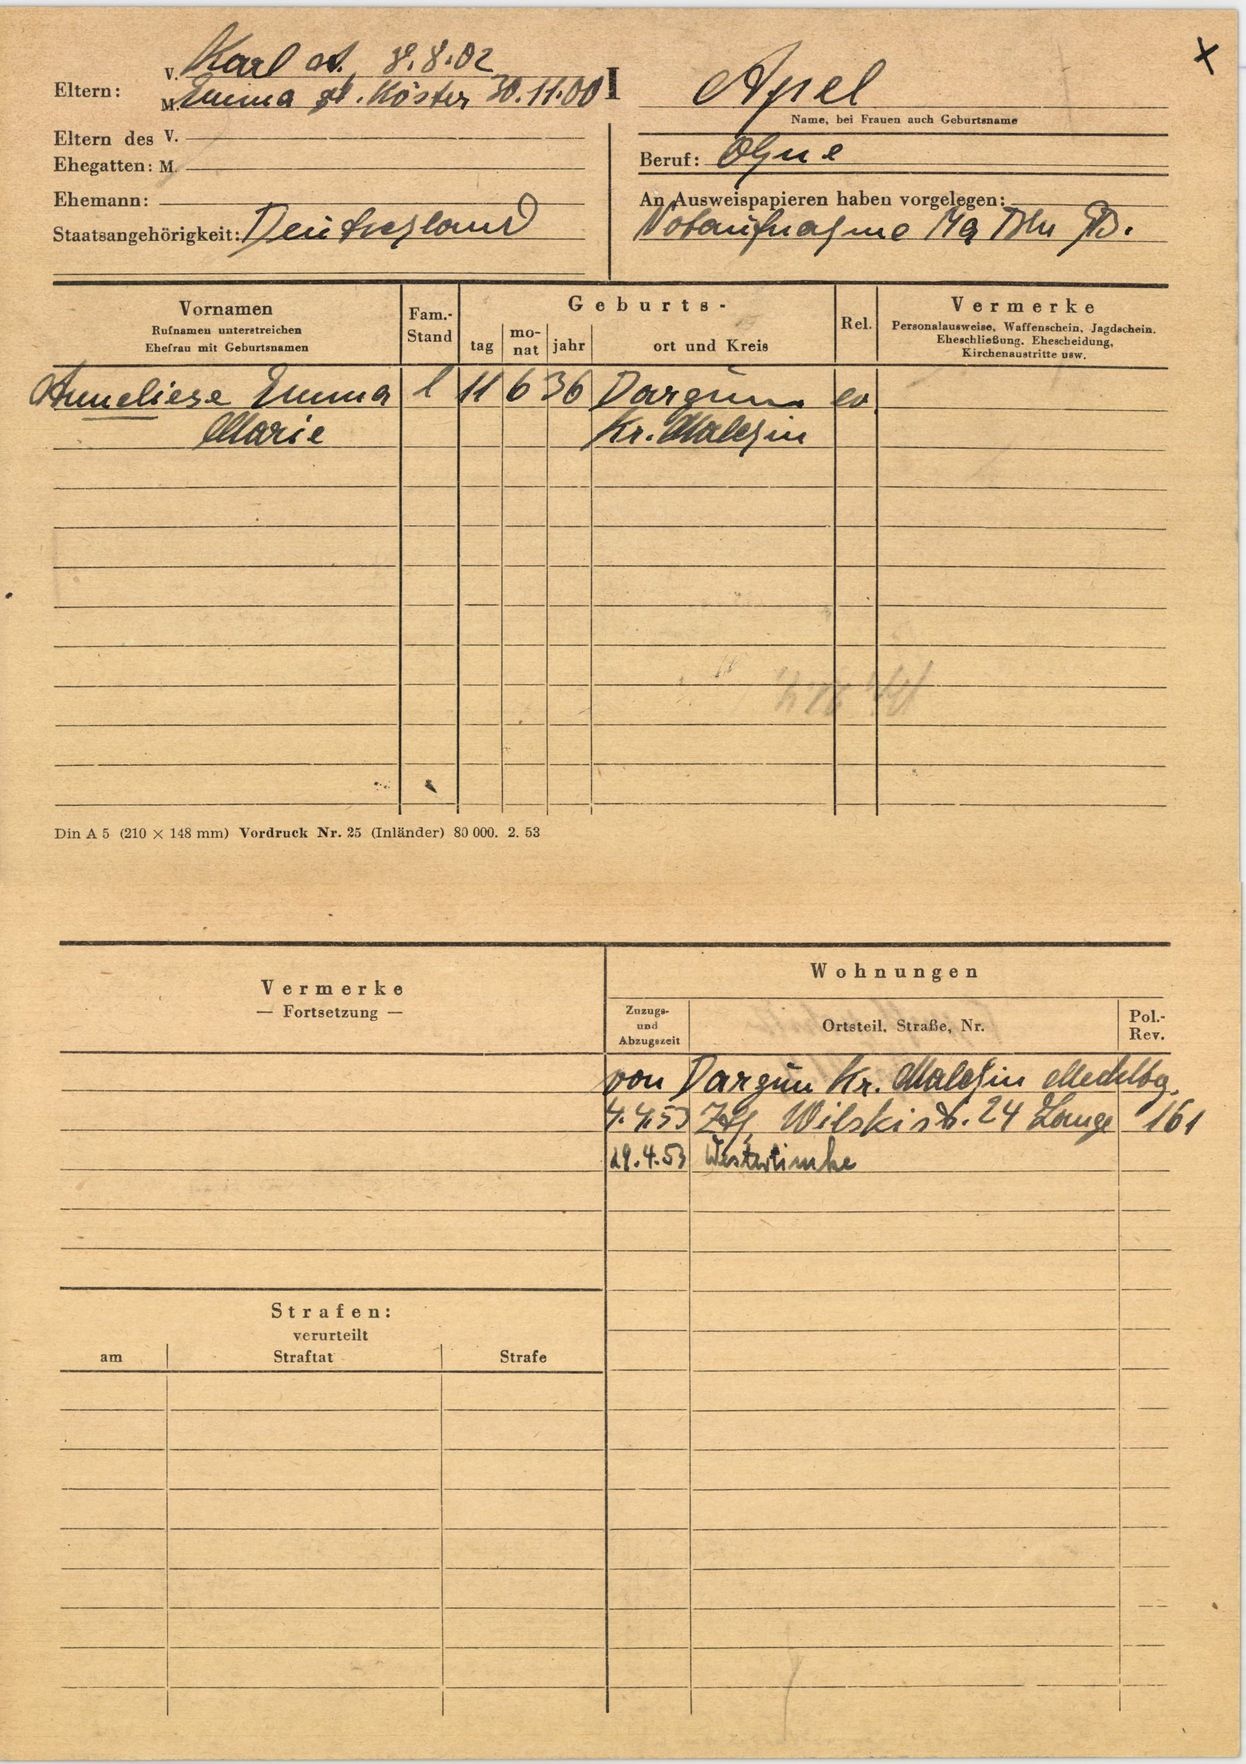
Apel